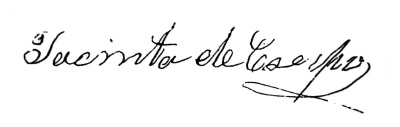
Signature of: jacinta parejo de crespo